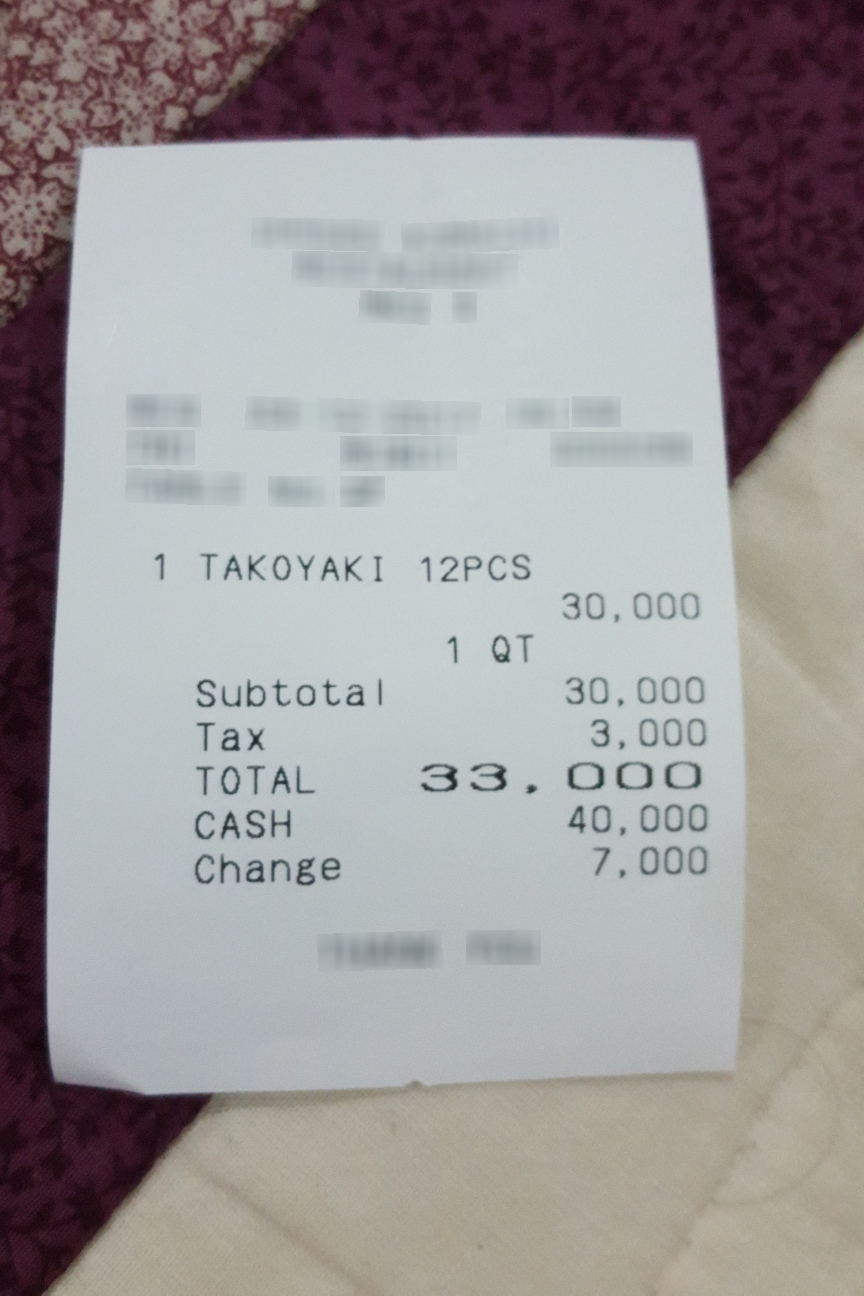
Extraction:
receipt: line_items: name: TAKOYAKI 12PCS
price: 30,000
qty: 1
subtotal: 30,000
tax: 3,000
total: 33,000